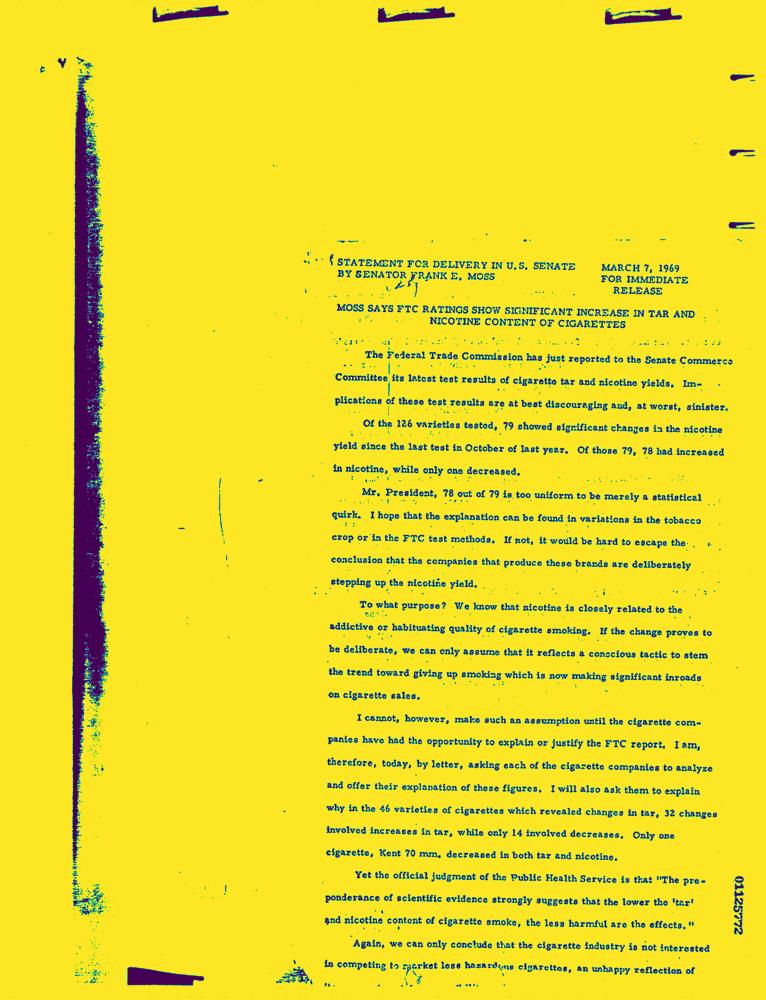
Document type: News-Article